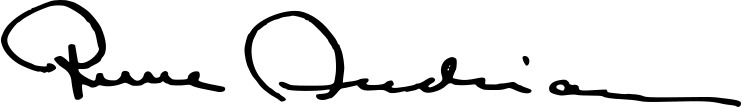
Signature of: rune andréasson